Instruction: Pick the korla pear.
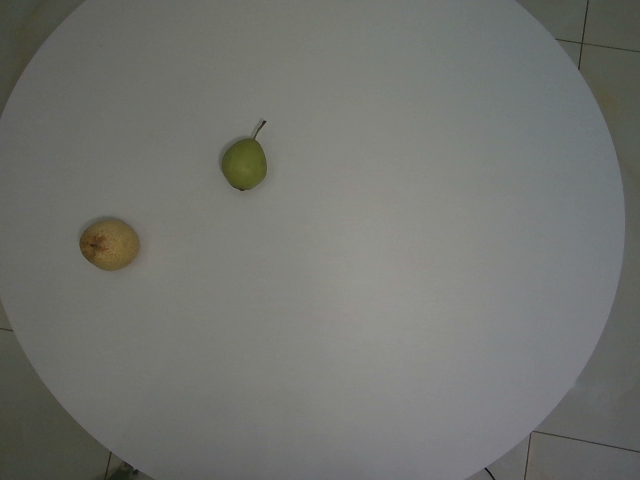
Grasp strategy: vertical